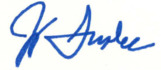
Signature of: jay inslee